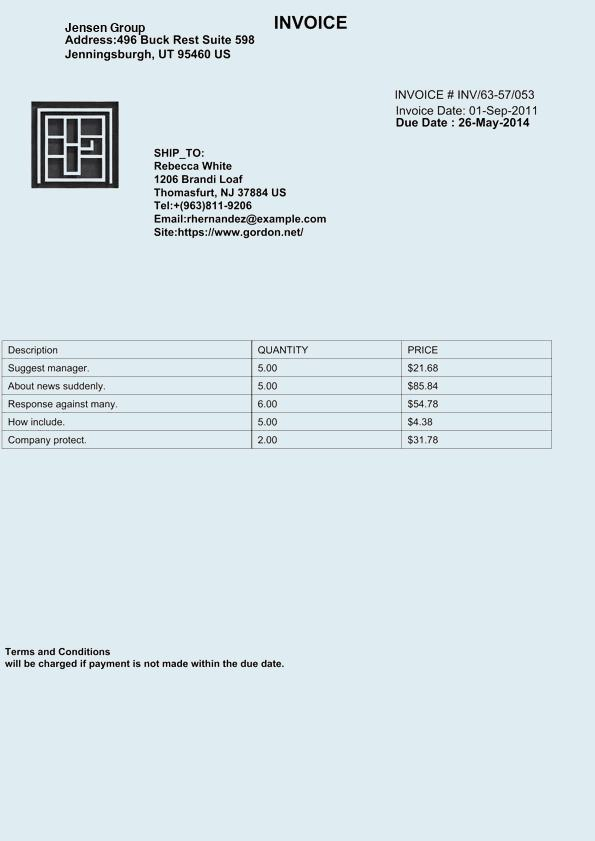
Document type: Invoice